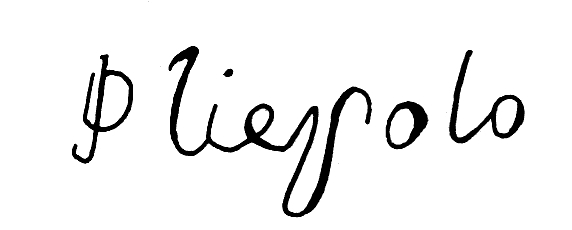
Signature of: giovanni domenico tiepolo